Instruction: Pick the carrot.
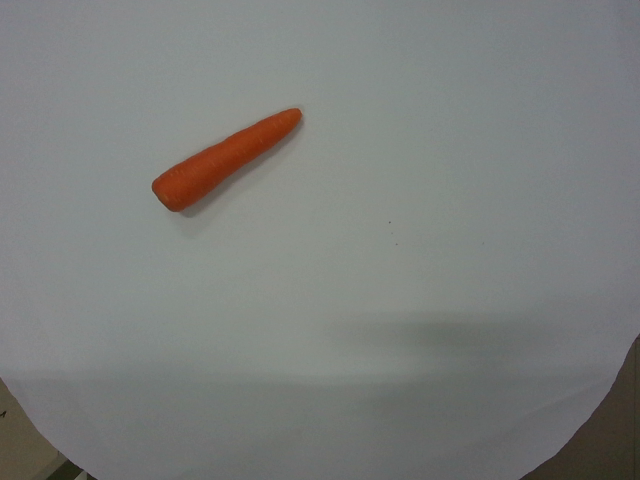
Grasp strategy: vertical